Question: How does the patient history play a role?
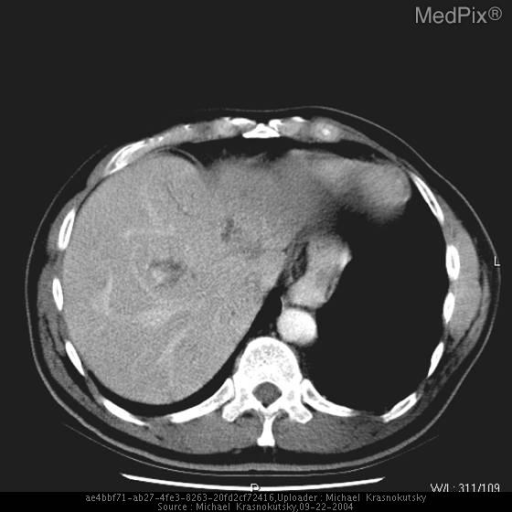
Answer: The patient's history of 55 year old male presented to his primary care doctor with weight loss and abdominal discompfort. is key in understanding the case.